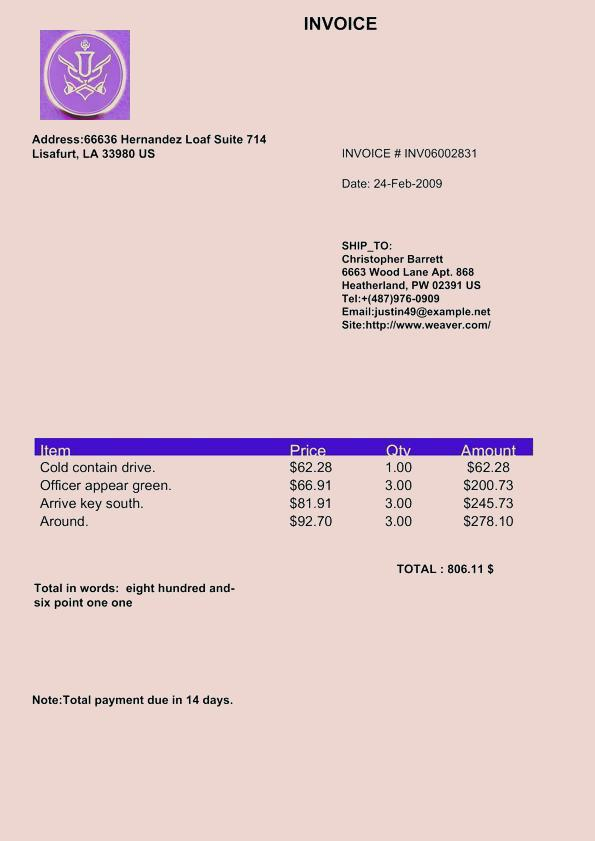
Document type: Invoice